Question: What was observed in the imaging?
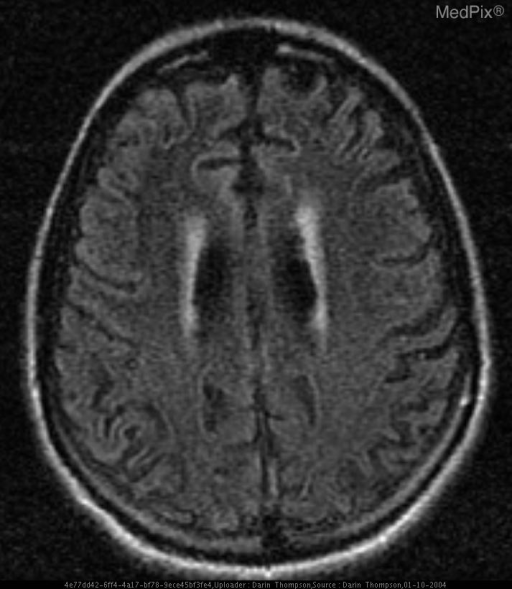
Answer: The imaging shows Brain MRI scans approximately 6 months apart show progressive diffuse cortical atrophy, T2/FLAIR and Diffusion increased signal within the Basal Ganglia.  Mild increased diffusion signal is seen in the posterior Thalamus (Pulvinar)
Correspoding relatively decreased ADC map basal ganglia signal.

MR Spectroscopy demonstrated a decrease in NAA peak. Current Axial FLAIR image better demonstrates high signal abnormality within the caudate and putamen..